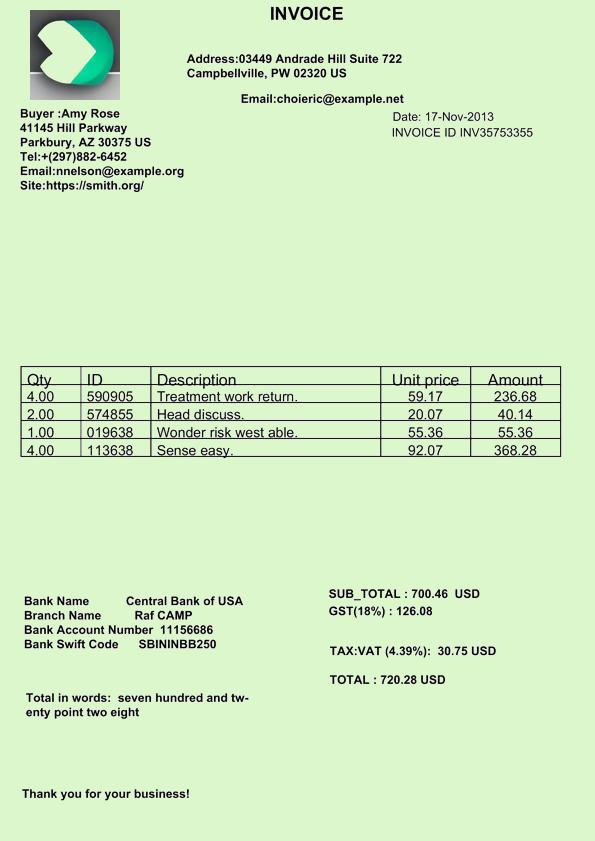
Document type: Invoice